Question: Describe the condition in detail:
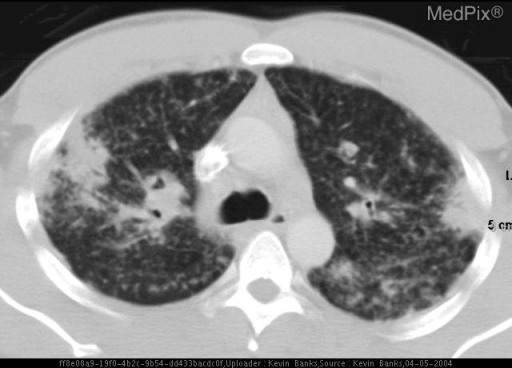
Answer: The disease is discussed as: Sarcoidosis is a multisystem granulomatous disorder of unknown etiology characterized by the presence of noncaseating granulomas in several affected organs. It is typically a disease of young adults, with a peak incidence in the third decade. The diagnosis is suggested by a combination of consistent clinical and radiological findings along with the presence of some nonspecific features such as depressed delayed-type hypersensitivity, abnormal immunoglobulins, hypercalcaemia, and elevated serum angiotensin-converting enzyme. It can be confirmed by biopsy evidence of widespread noncaseating granulomas. Pulmonary involvement accounts for most of the morbidity and mortality associated with sarcoidosis. The disease has a worse prognosis in blacks than whites, with a greater tendency for chronicity and multiorgan involvement.

About 90% of patients will have an abnormal chest radiograph at some stage, showing lymphadenopathy, parenchymal opacities, or both. Other findings are uncommon and seldom occur in isolation. Sarcoidosis is traditionally staged according to its appearance on the chest radiograph: stage I, lymphadenopathy; stage II, lymphadenopathy with parenchymal opacity; stage III, parenchymal opacity alone. Low stages at presentation carry a better prognosis than high stages.

Lymphadenopathy is evident on the chest radiograph in about 70–80% of patients at some time during the course of the condition. Sarcoidosis is characterized by bilateral, symmetrical hilar and paratracheal lymphadenopathy. In 90% of patients with lymphadenopathy, nodal enlargement is maximal on the first radiograph and usually disappears within 6–12 months. In about 5%, however, large nodes persist more or less indefinitely, and these can be a source of confusion when found later with other incidental chest pathology. Recurrence of lymphadenopathy is virtually unrecorded. The lymph nodes may calcify, sometimes in a characteristic eggshell fashion. This latter feature is shared by only a few conditions.

About 40% of patients presenting with nodal enlargement will develop parenchymal opacities, usually within a year, and of these, about one third will go on to have persistent (fibrotic) shadowing. Nodal enlargement does not develop after parenchymal opacities have appeared.

Parenchymal changes probably occur histologically in all patients but are only detected on the chest radiograph in 50–70% of cases. They may be classified as reversible, nonreversible (fibrotic), and mixed. Changes may resolve completely (two thirds of cases) or in part, leaving irreversible fibrosis. There are three major patterns of reversible opacity: irregular or rounded 2-4mm nodules, patchy airspace consolidation, or rarely 1-4cm irregular nodules. Characteristically they appear as the nodal enlargement is subsiding, in contrast to lymphoma in which these abnormalities tend to progress in unison.

Parenchymal opacities are well demonstrated on high-resolution CT. High-resolution CT is very sensitive and the findings are frequently highly specific for sarcoidosis. The principal abnormality is 1–5 mm nodules distributed in a perilymphatic fashion, predominantly along the bronchovascular bundles and subpleurally and, to a lesser extent, along interlobular septa.

Other manifestations of sarcoidosis include pleural thickening and effusions. These are unusual though and do not occur in isolation.

Cor pulmonale, mycetoma formation and pneumothorax are all recognized complications of this fibrotic stage.